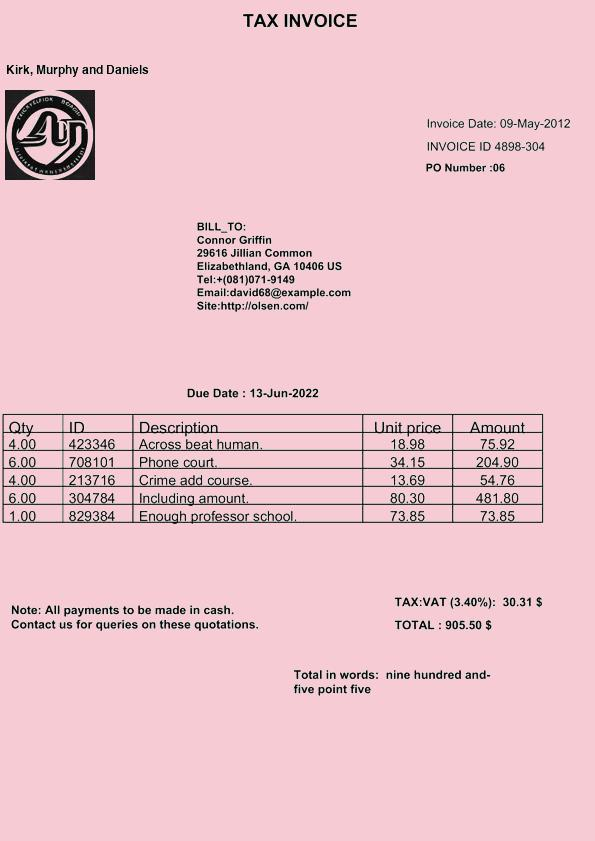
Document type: Invoice